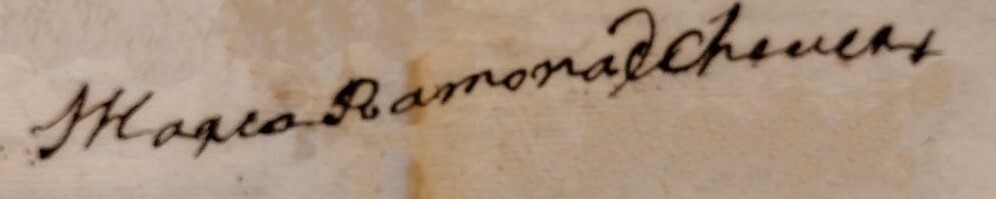
Signature of: maría ramona echeverz